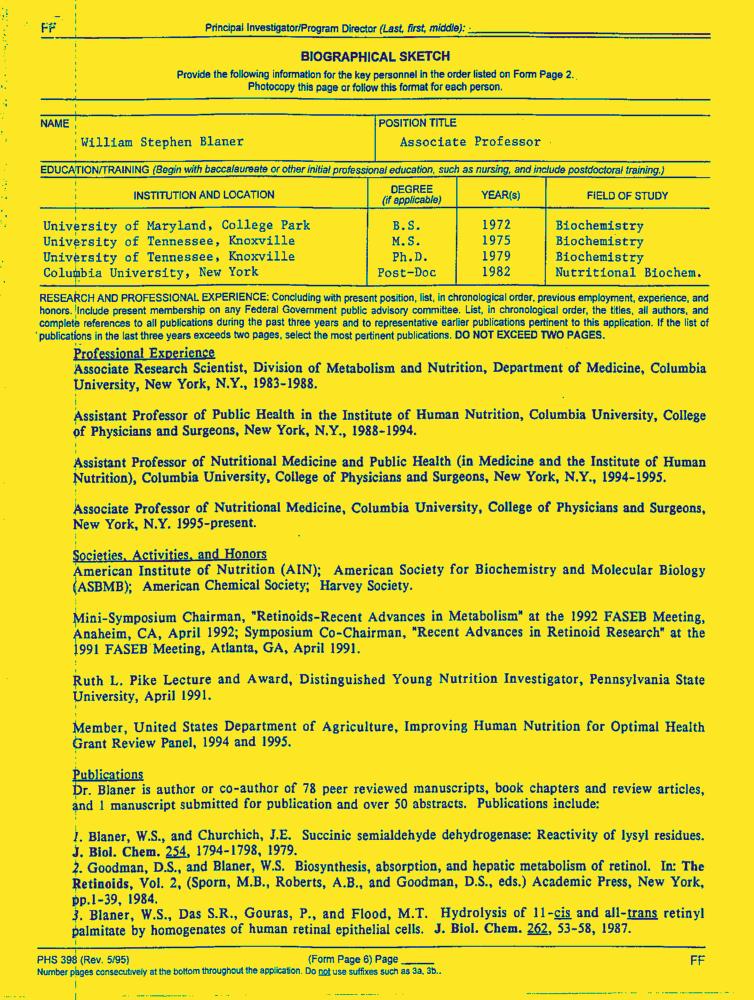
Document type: Resume-Doc